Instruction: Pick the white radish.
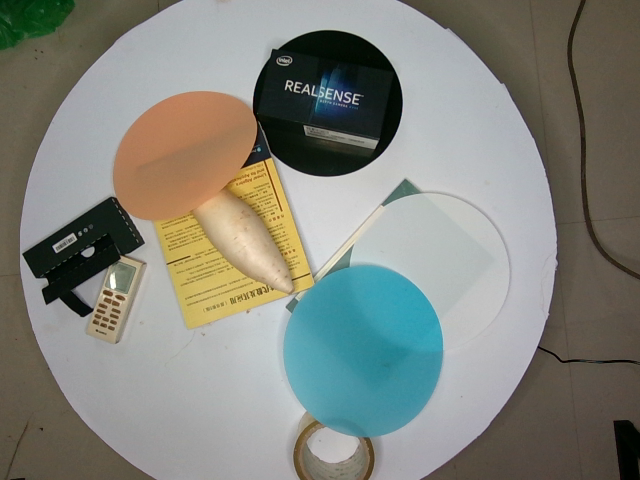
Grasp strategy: vertical